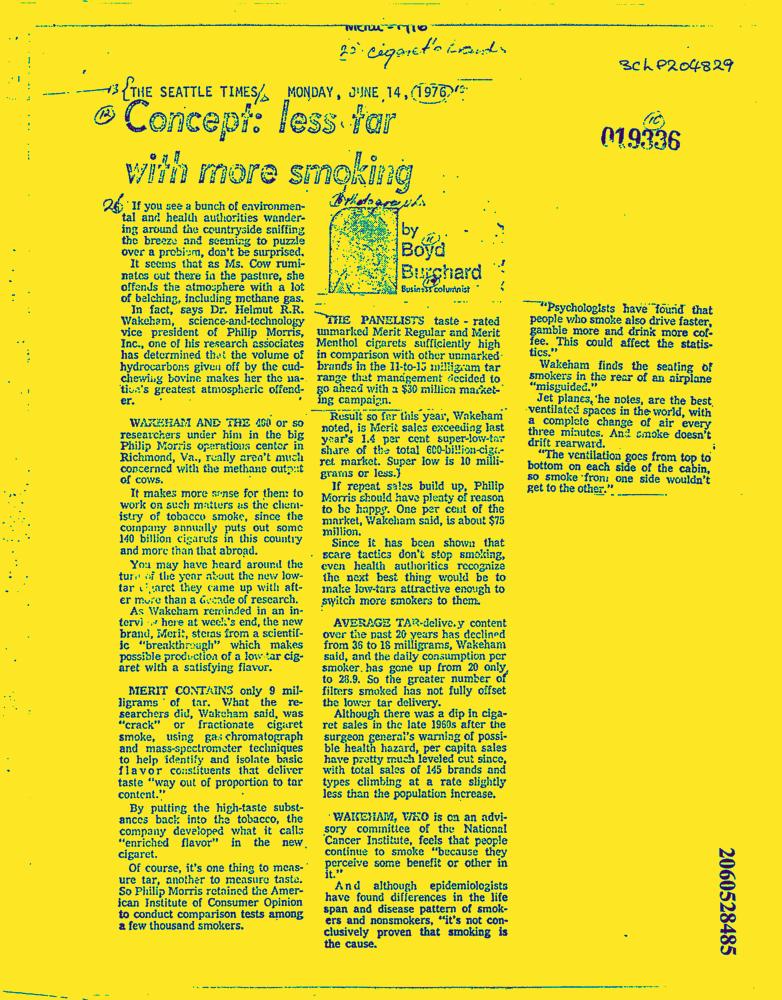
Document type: News-Article